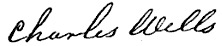
Signature of: charles wells